Can you pull out the amount in words, numerical amount, payee's name, date of the cheque, and the bank's name from the image?
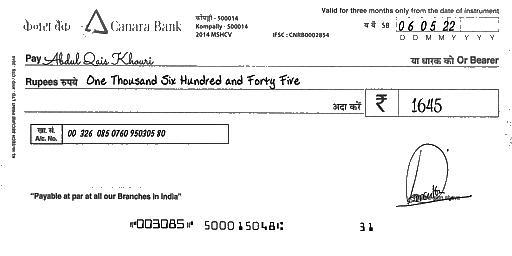
amt_in_words: One Thousand Six Hundred and Forty Five
amt_in_figures: 1645
payee_name: Abdul Qais Khouri
bank_name: Canara Bank
cheque_date: 06/05/22